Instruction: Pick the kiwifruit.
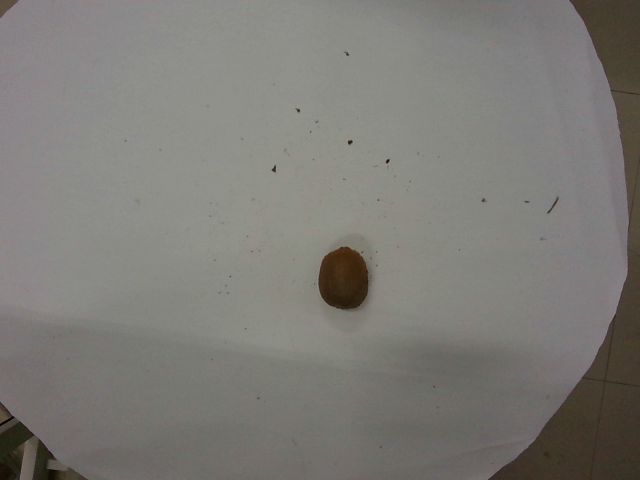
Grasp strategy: vertical